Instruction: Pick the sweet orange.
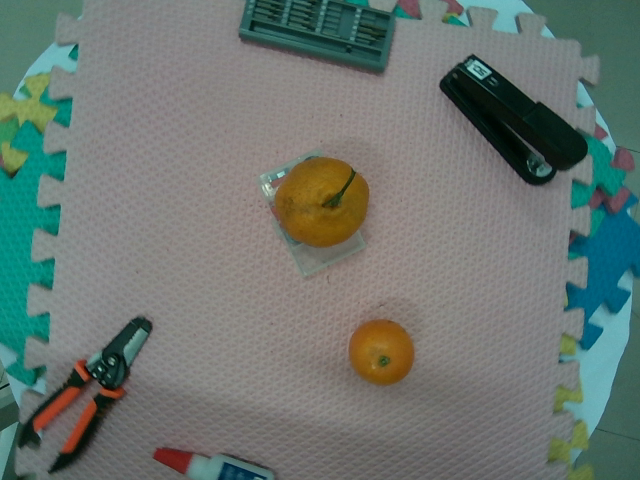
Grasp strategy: vertical